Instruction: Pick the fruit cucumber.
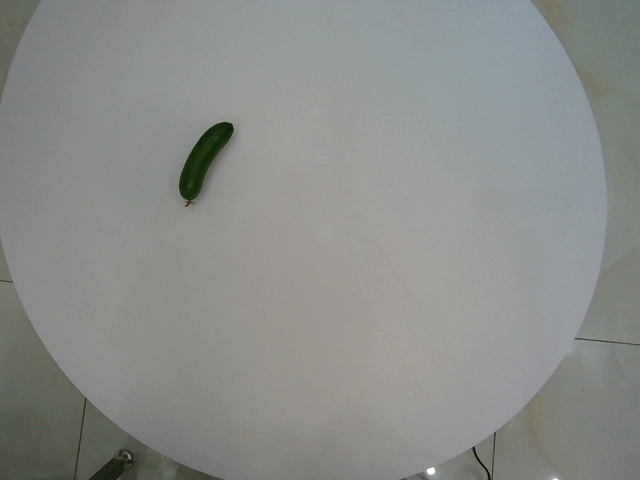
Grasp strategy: vertical